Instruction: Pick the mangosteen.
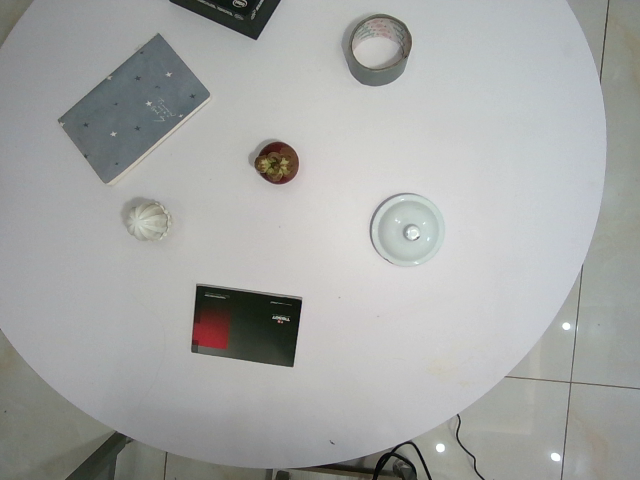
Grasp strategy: vertical